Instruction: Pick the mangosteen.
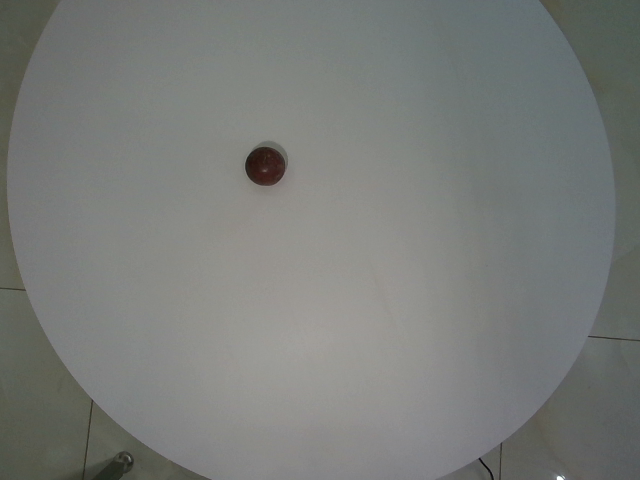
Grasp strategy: vertical